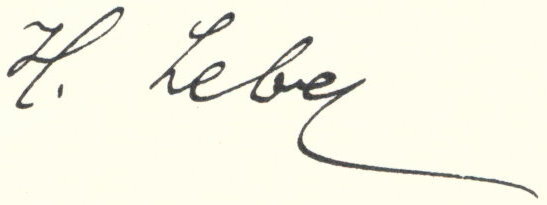
Signature of: hermann leber